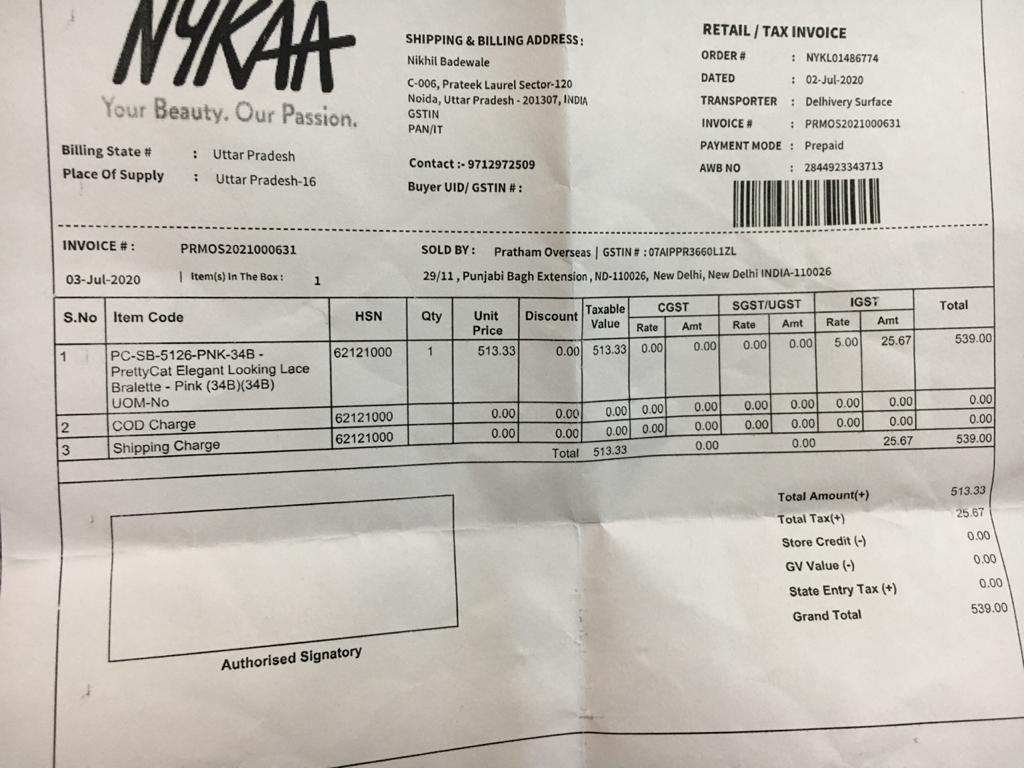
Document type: Invoice